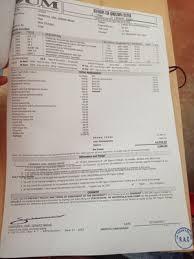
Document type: Invoice